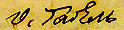
Signature of: orest oktavian martynovich gabel